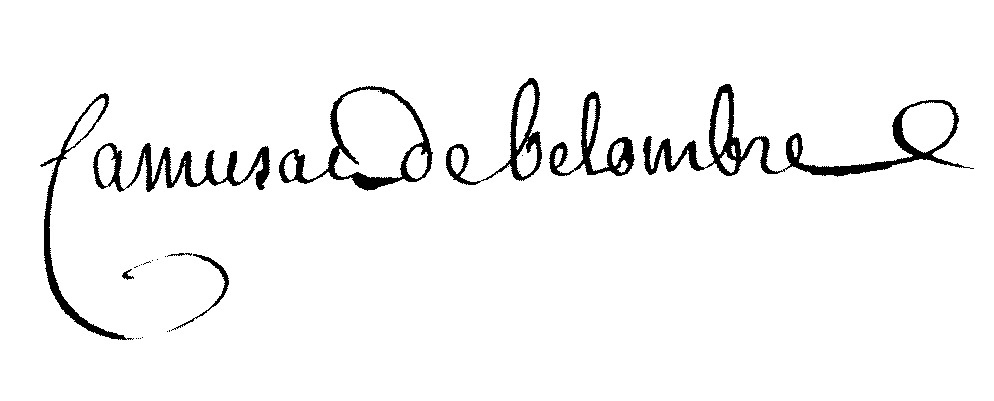
Signature of: nicolas jacques camusat de bellombre